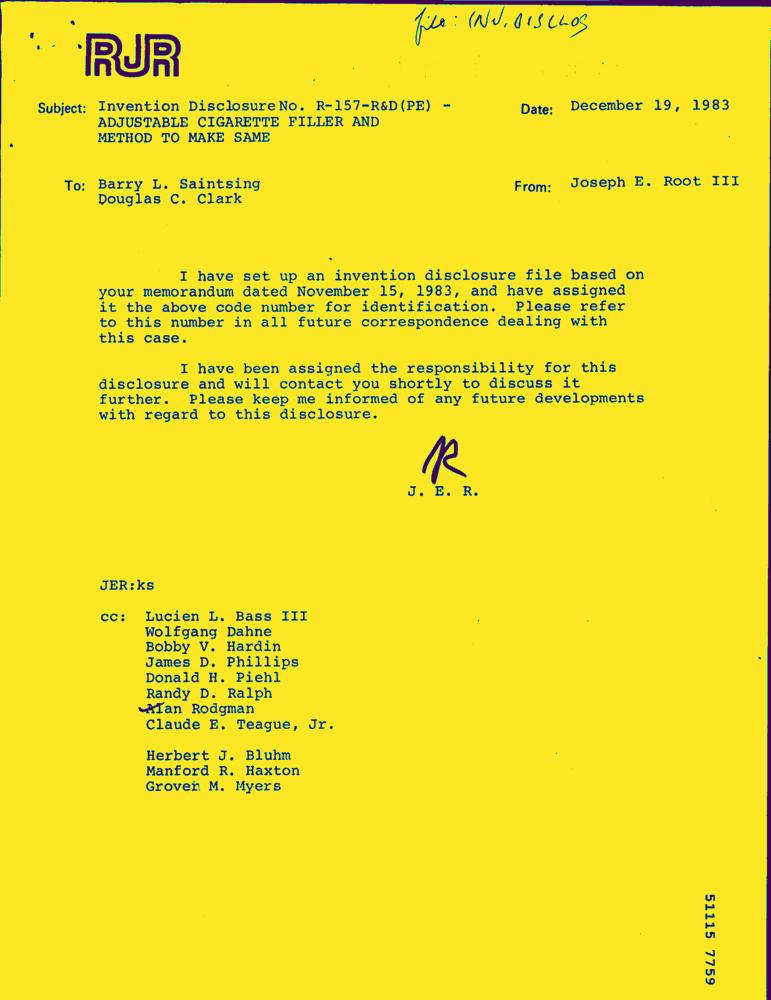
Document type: Letter-Doc